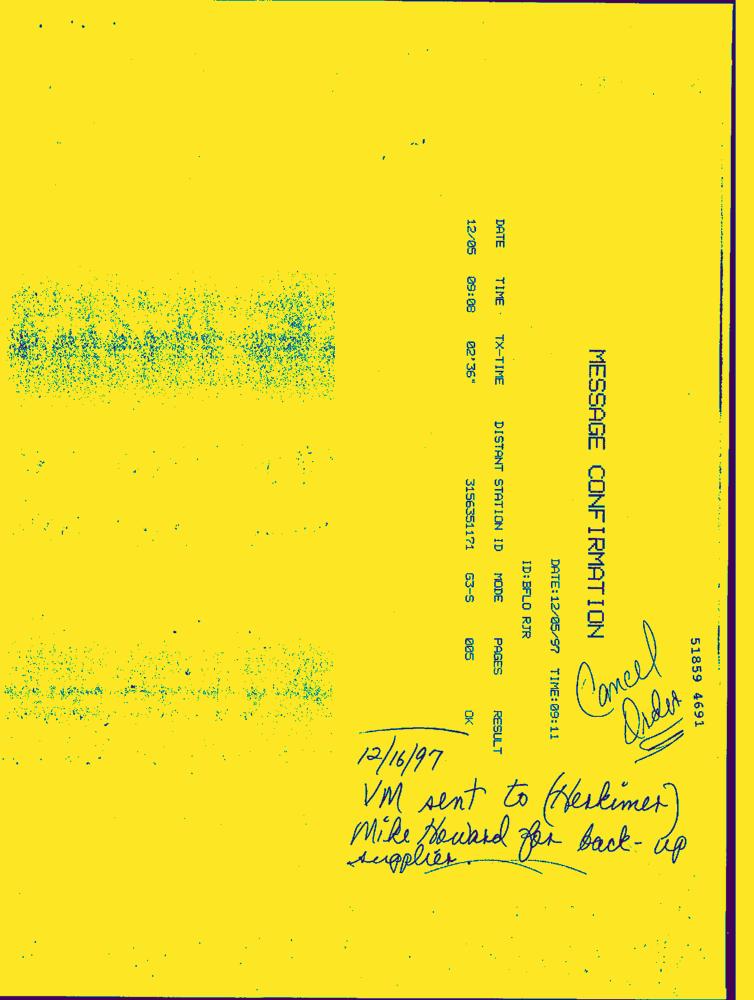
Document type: Letter-Doc